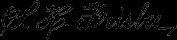
Signature of: samuel hanna frisbee